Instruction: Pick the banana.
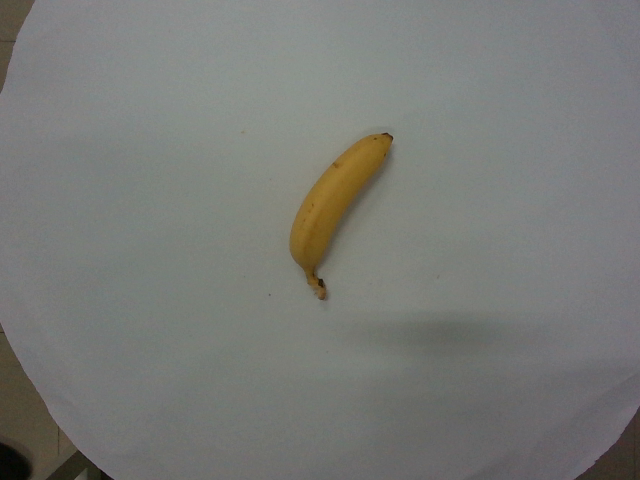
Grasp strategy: vertical